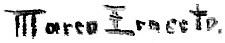
Signature of: marco ernesto